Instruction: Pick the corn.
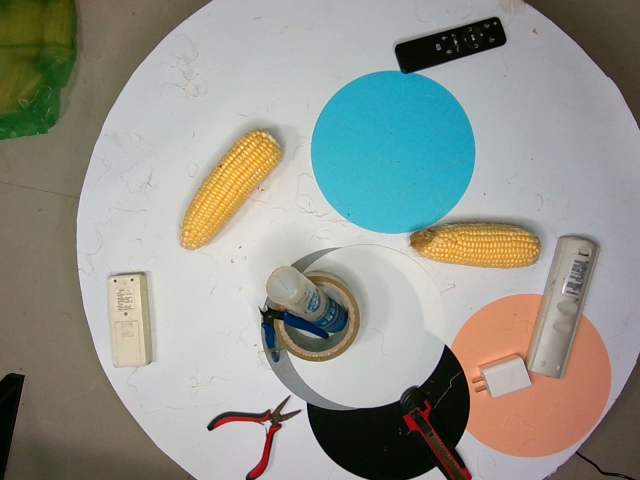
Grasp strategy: vertical